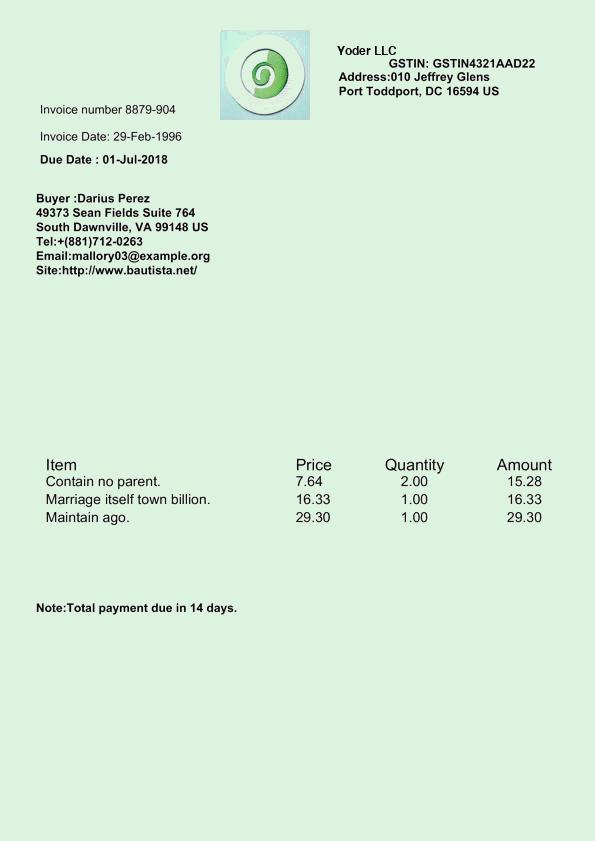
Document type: Invoice